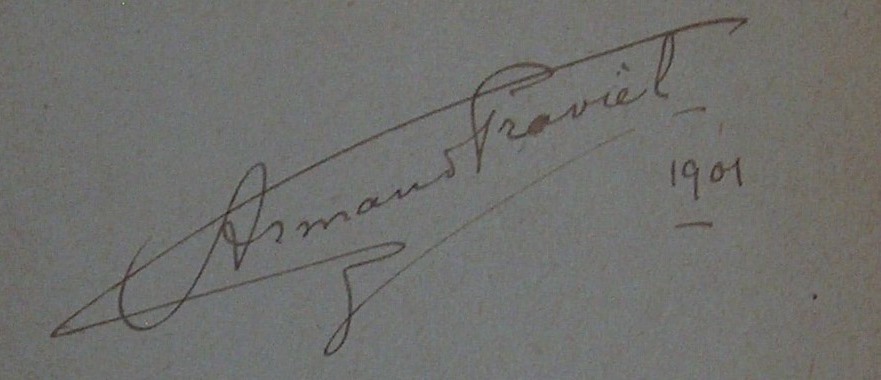
Signature of: armand praviel